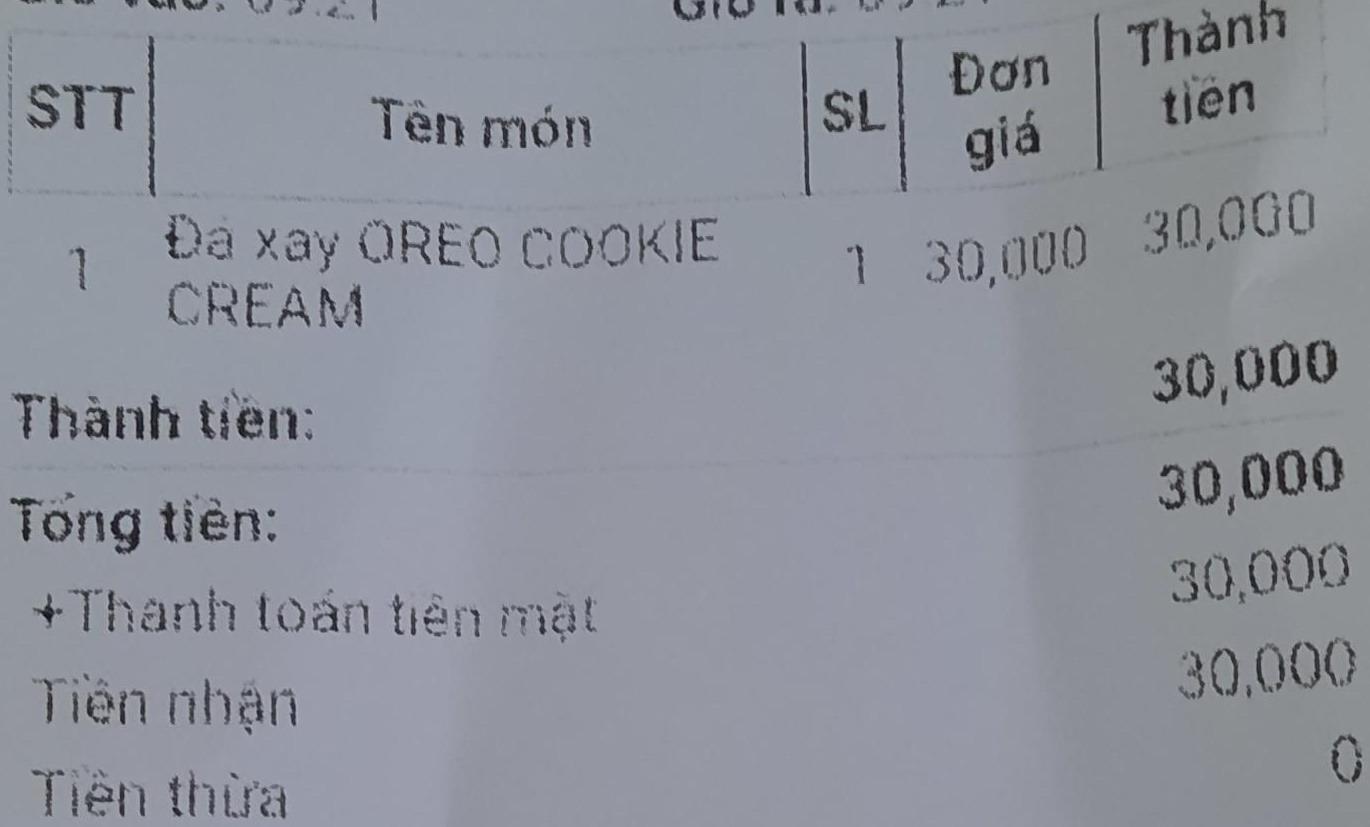
<table>
<tr>
<th>STT</th>
<th>Tên món</th>
<th>SL</th>
<th>Đơn giá</th>
<th>Thành tiền</th>
</tr>
<tr>
<td>1</td>
<td>Đá xay OREO COOKIE CREAM</td>
<td>1</td>
<td>30,000</td>
<td>30,000</td>
</tr>
</table>

Thành tiền: 30,000
Tổng tiền: 30,000
+Thanh toán tiền mặt 30,000
Tiền nhận 30,000
Tiền thừa 0